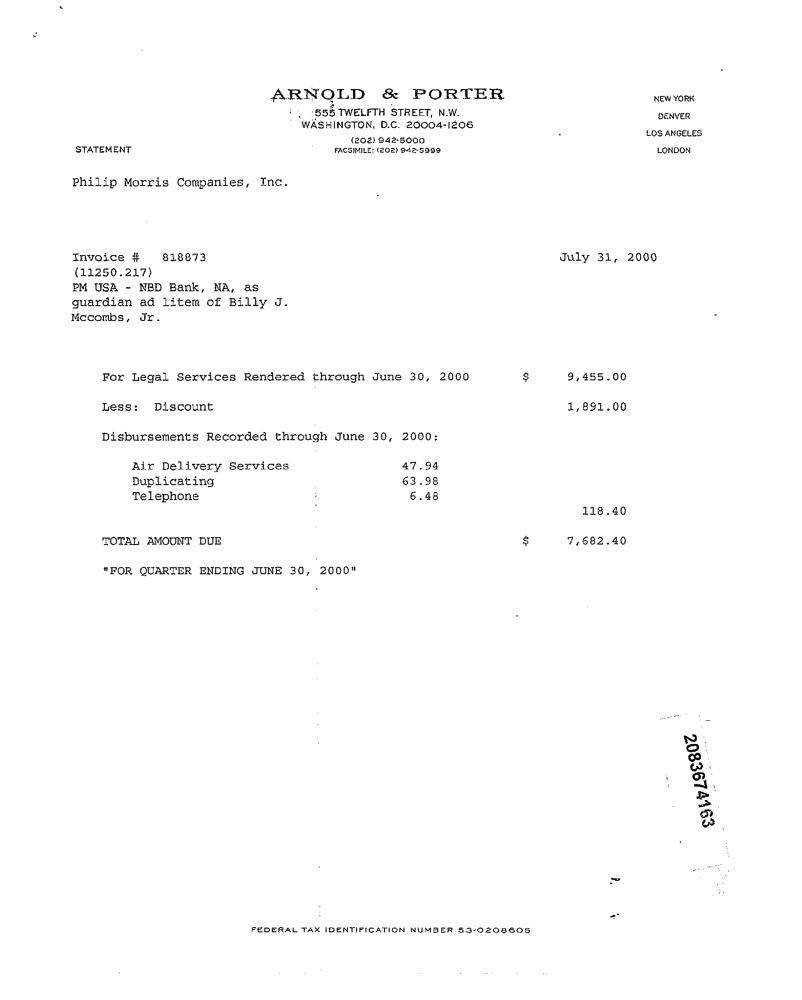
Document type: Invoice